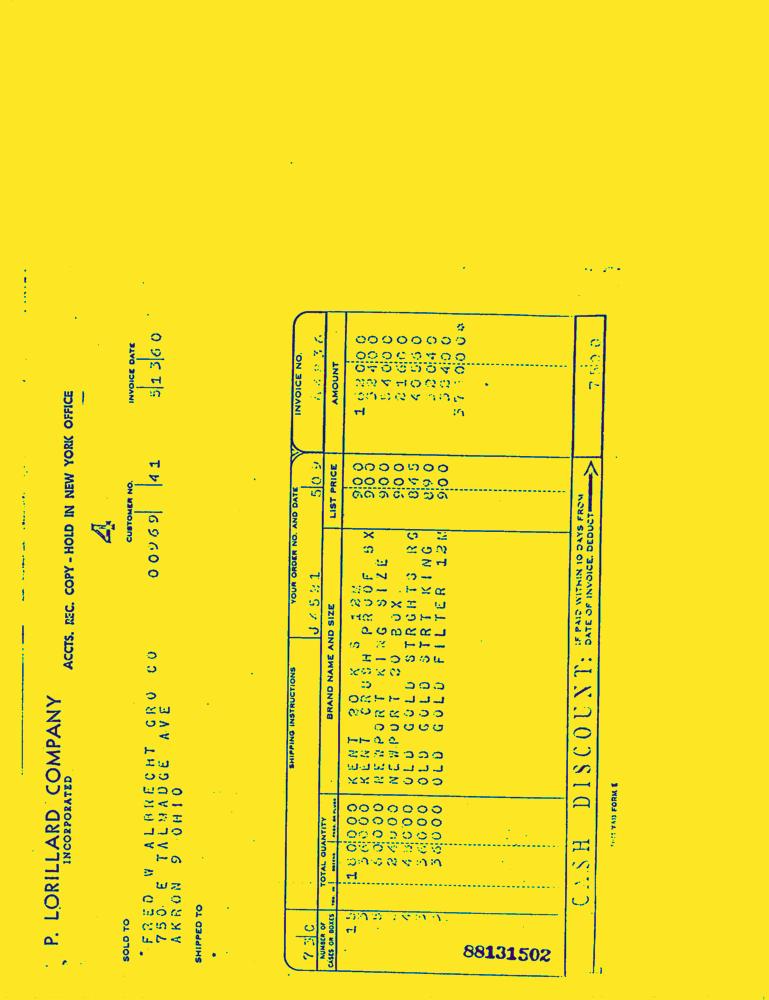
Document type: Invoice-Doc